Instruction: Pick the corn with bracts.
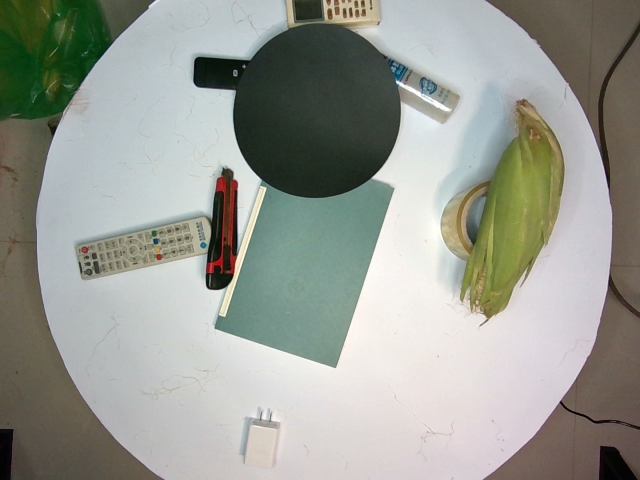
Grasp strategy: vertical